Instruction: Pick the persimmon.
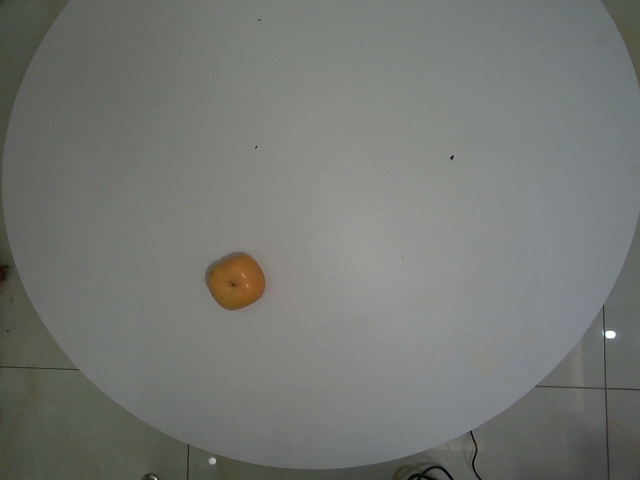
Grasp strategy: vertical